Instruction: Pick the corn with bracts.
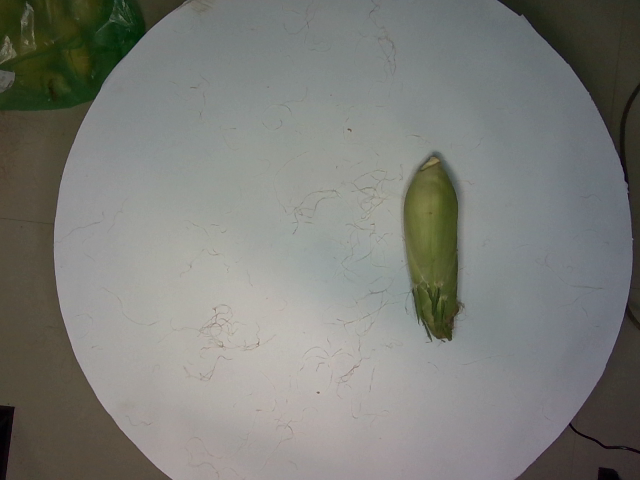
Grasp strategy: vertical